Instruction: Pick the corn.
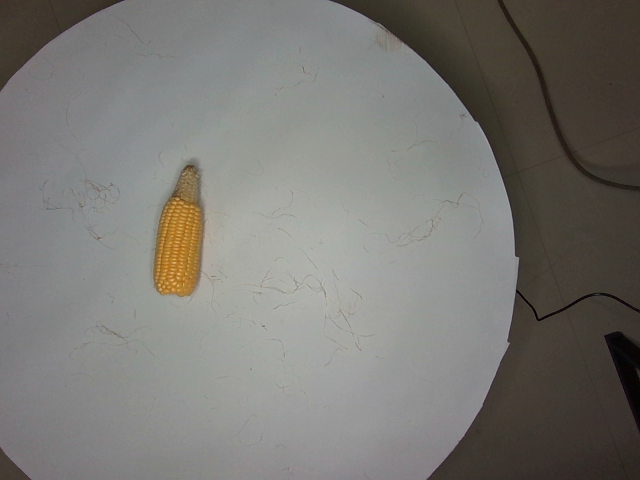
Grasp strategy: vertical